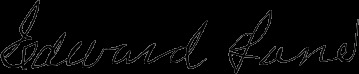
Signature of: edward lane